Question: What is the property identification or parcel number listed?
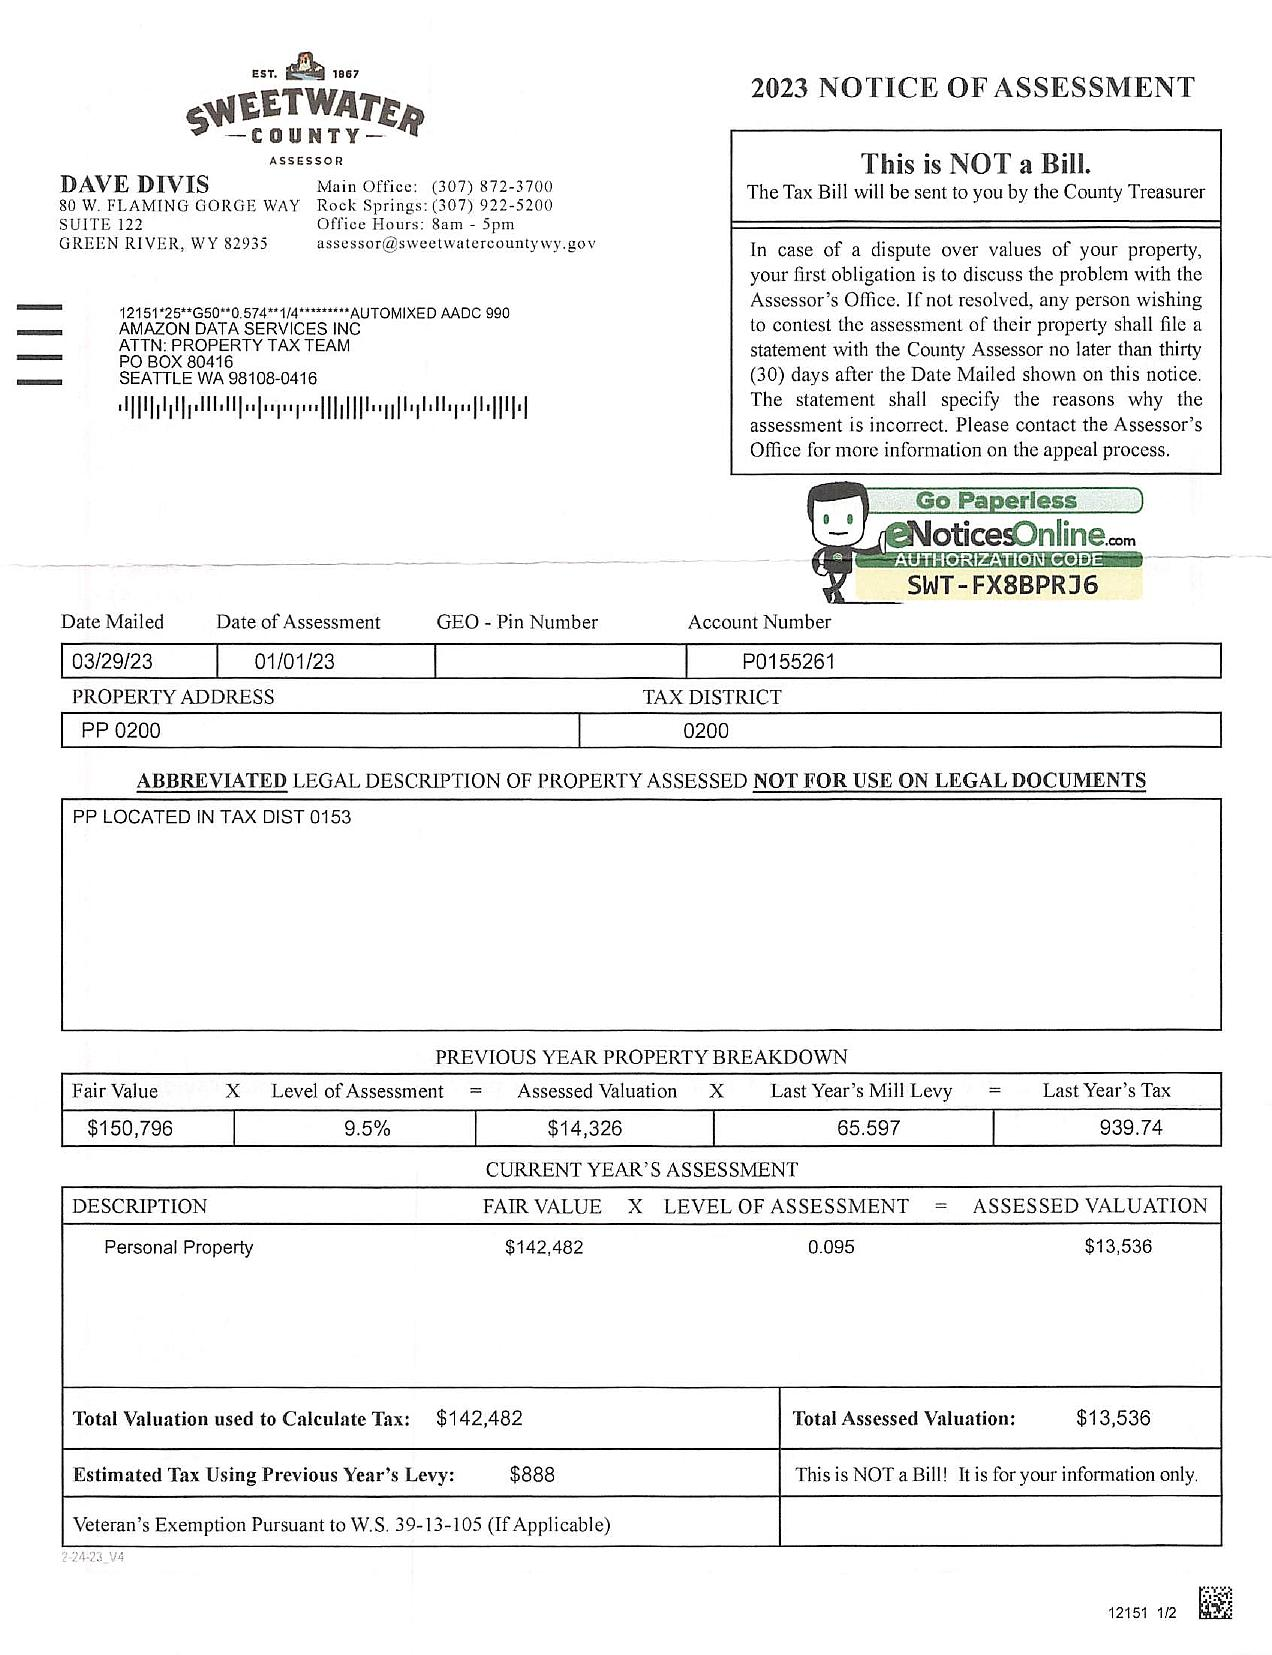
Answer: "GEO - Pin Number"